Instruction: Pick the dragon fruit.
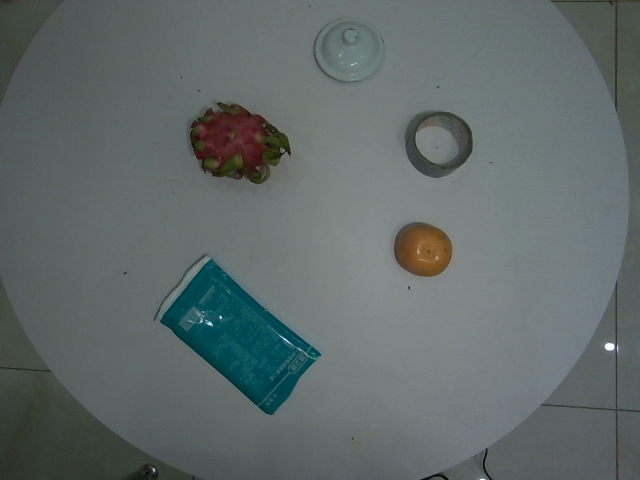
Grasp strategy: vertical